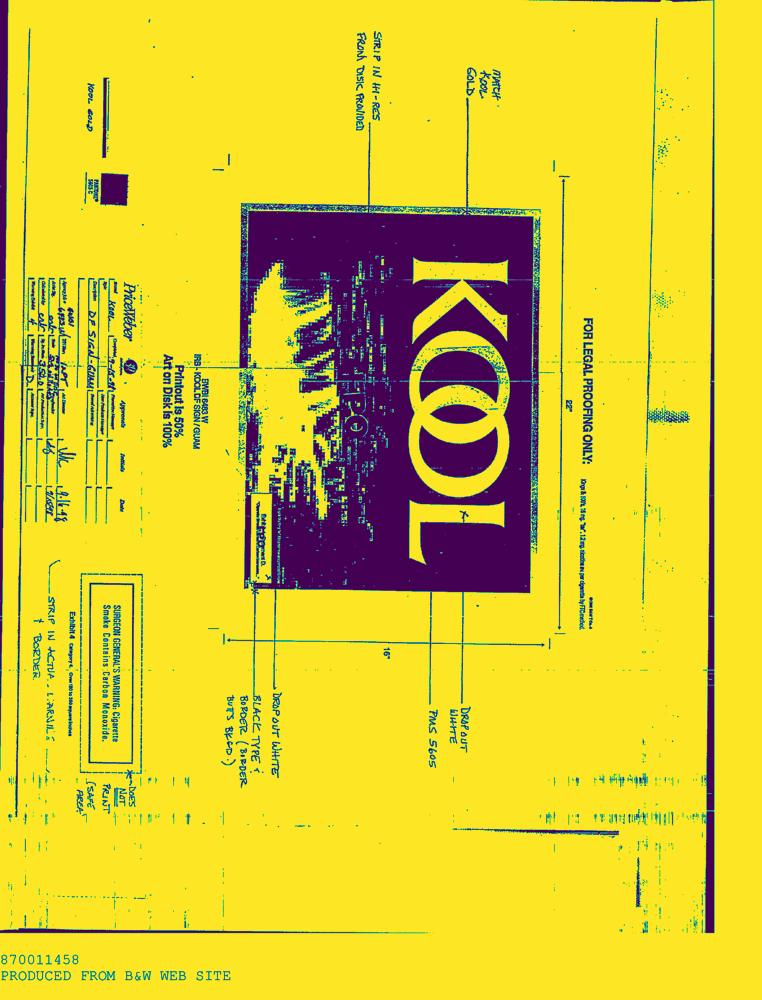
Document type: AD